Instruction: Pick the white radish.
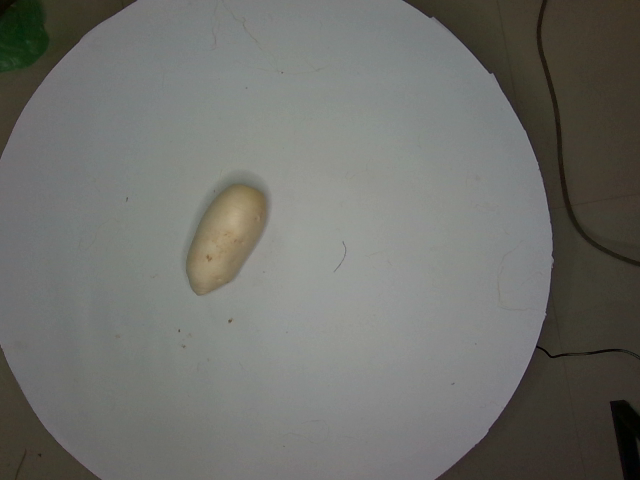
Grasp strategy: vertical